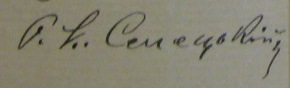
Signature of: kyrylo seletskyi